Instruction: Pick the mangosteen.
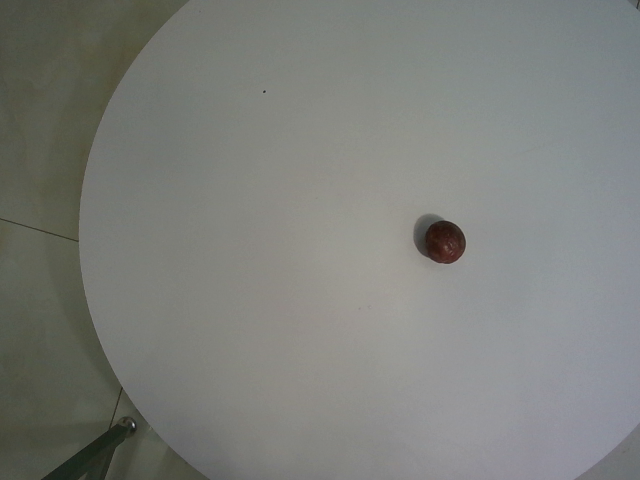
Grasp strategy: vertical